Question: How does the patient history play a role?
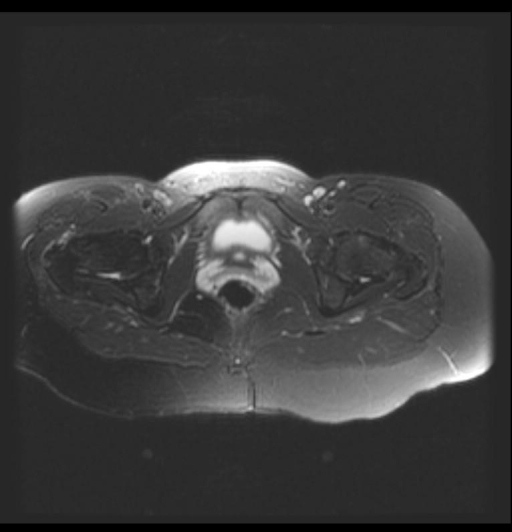
Answer: The patient's history of Pt c/o pain in right hip, over greater for several months following uneventful SVD (single vaginal delivery).  Exacerbated by weight bearing and lifting. is key in understanding the case.